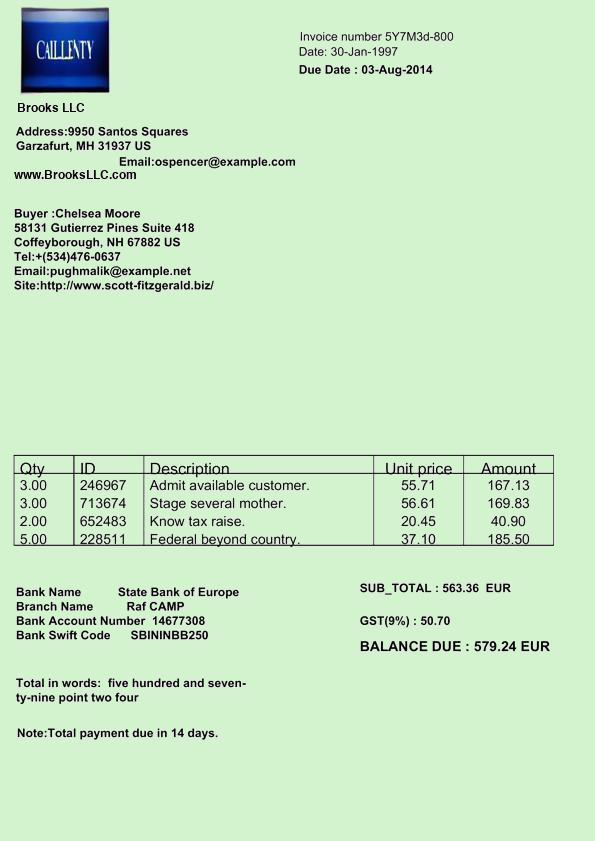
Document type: Invoice